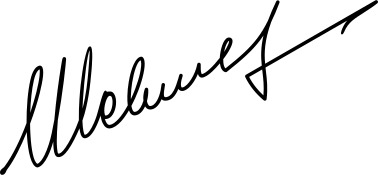
Signature of: mehmet shehu